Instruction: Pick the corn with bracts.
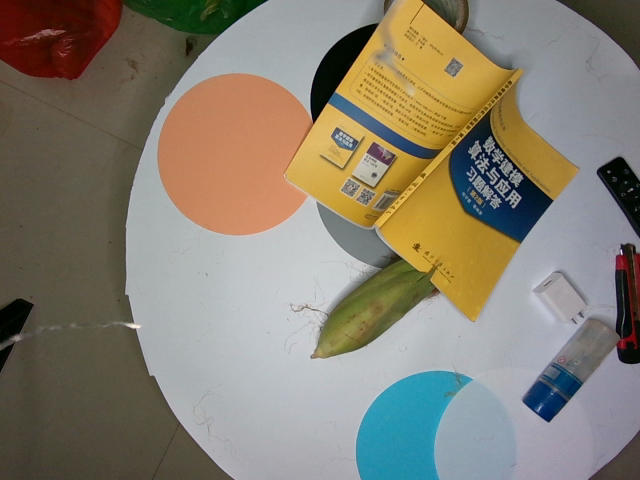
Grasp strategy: vertical